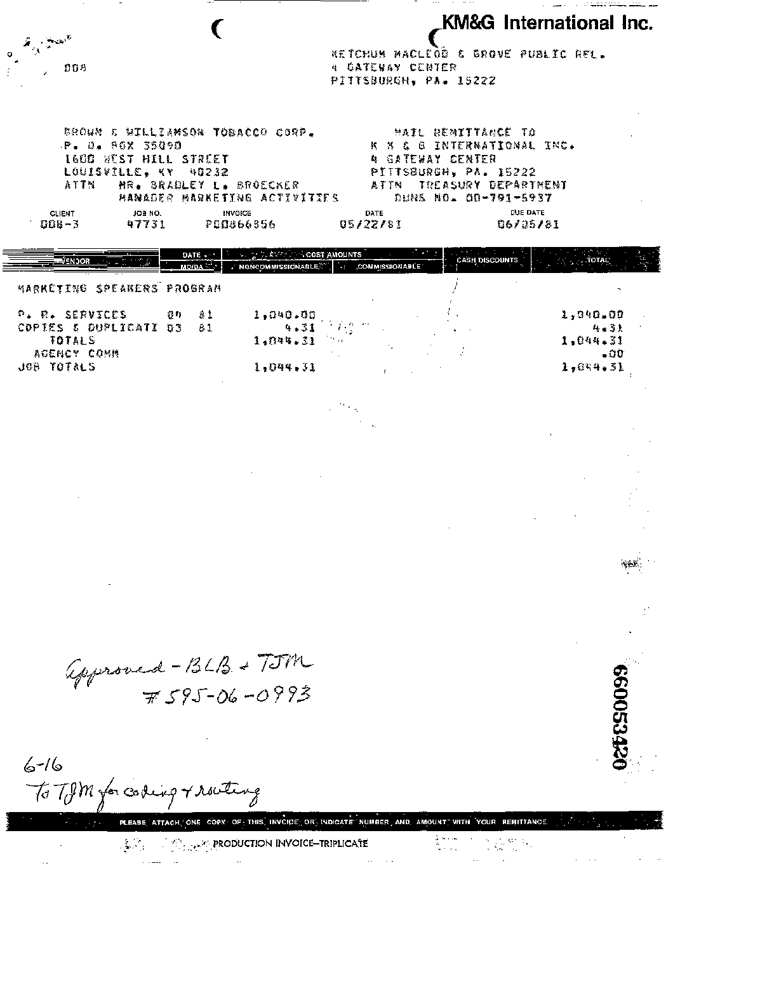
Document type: Invoice